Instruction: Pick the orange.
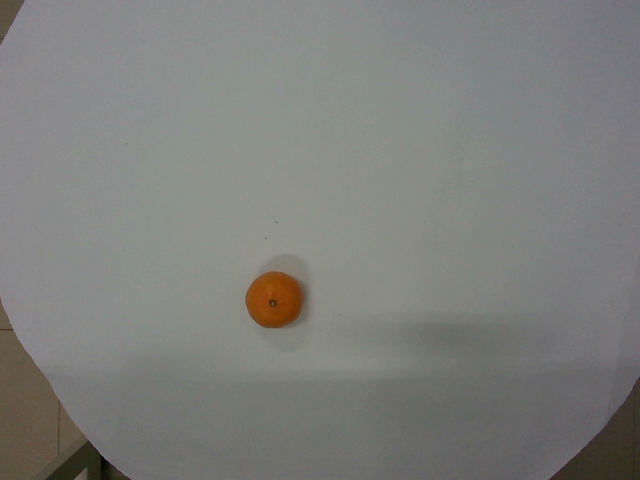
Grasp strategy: vertical